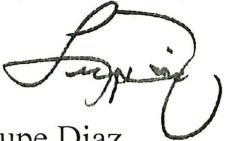
Signature of: lupe diaz